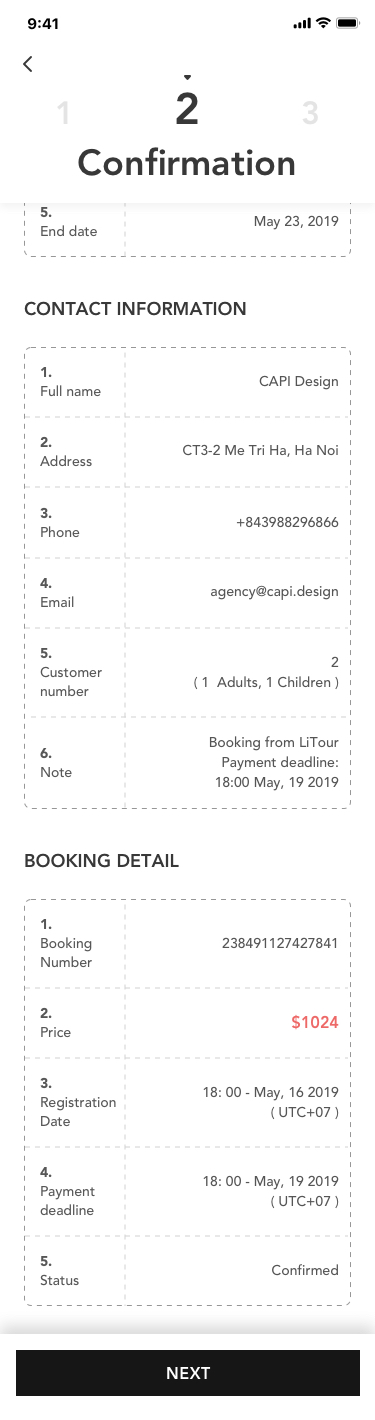
Text in this UI design:
contact information
1.
Full name
CAPI Design
CT3-2 Me Tri Ha, Ha Noi
+843988296866
agency@capi.design
Booking from LiTour
Payment deadline:
 18:00 May, 19 2019
2
( 1  Adults, 1 Children )
2.
Address
3.
Phone
4.
Email
5.
Customer number
6.
Note
Booking detail
1.
Booking Number
238491127427841
18: 00 - May, 16 2019
( UTC+07 )
18: 00 - May, 19 2019
( UTC+07 )
Confirmed
$1024
2.
Price
3.
Registration Date
5.
Status
4.
Payment
deadline
Nagoya & Tokyo
Ha Noi - Nagoya -
Tokyo - Ha Noi
Ha Noi - May 20, 2019
May 23, 2019
3.
Path
4.
Start
5.
End date
1
3
2
Confirmation